Question: What is the filing due date as per the document?
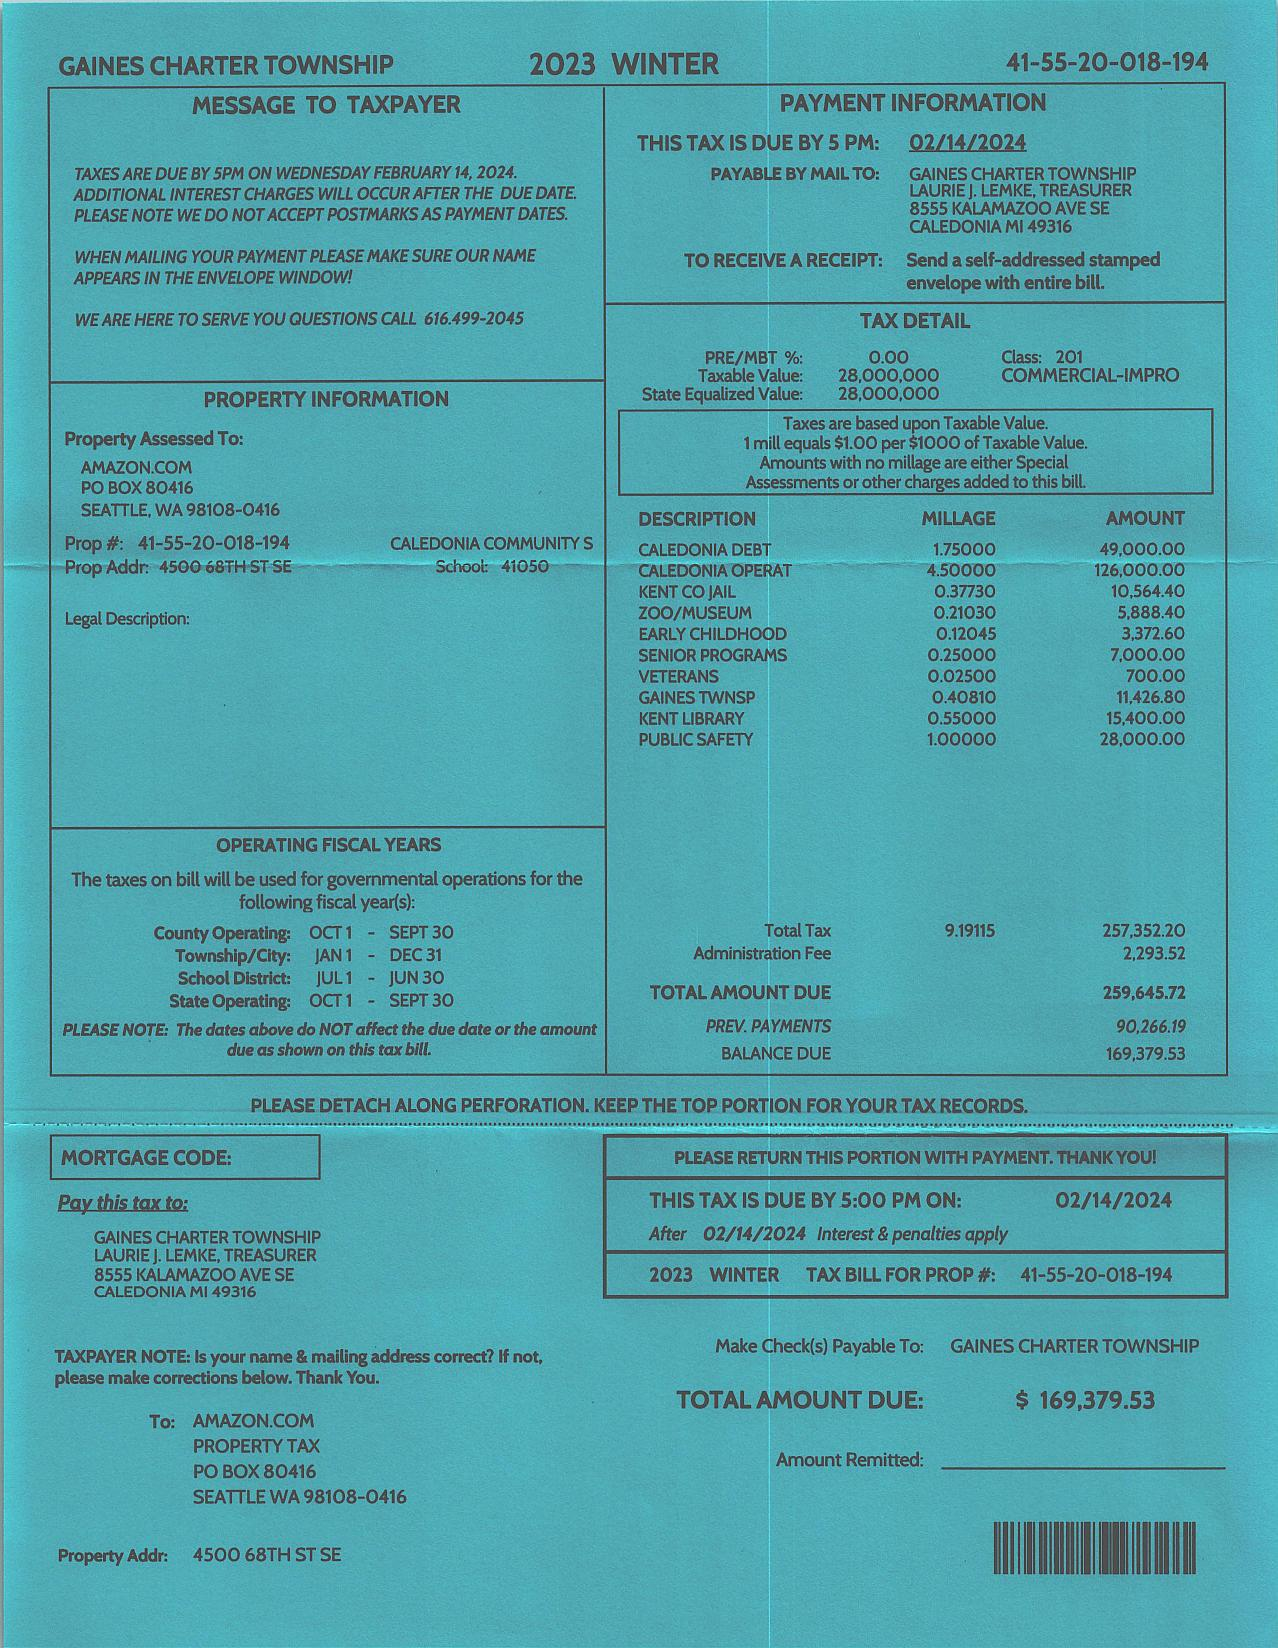
Answer: "2/14/24"